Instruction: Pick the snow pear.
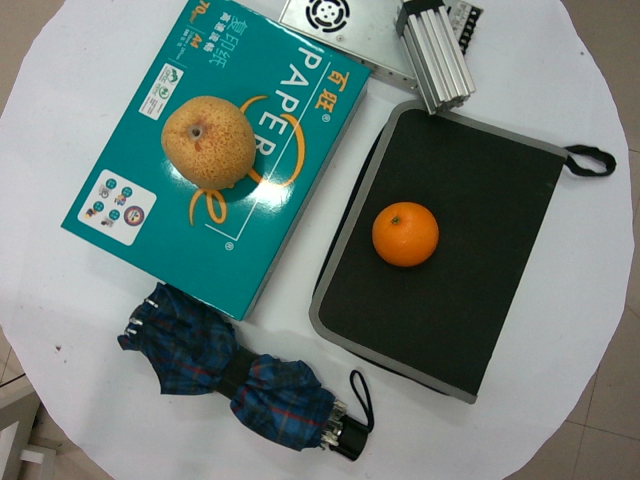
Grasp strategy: vertical